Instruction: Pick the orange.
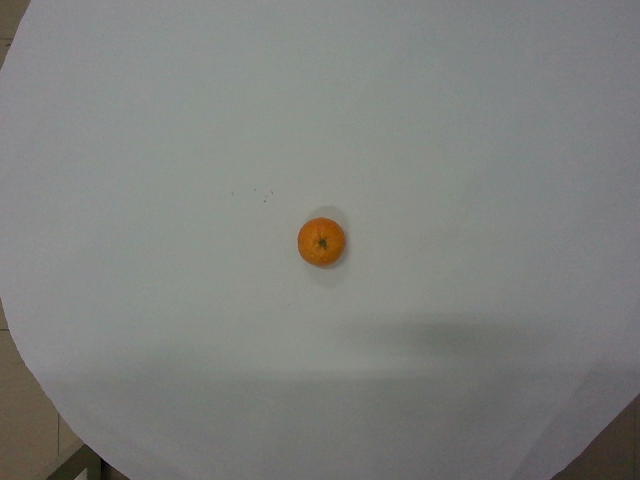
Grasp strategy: vertical